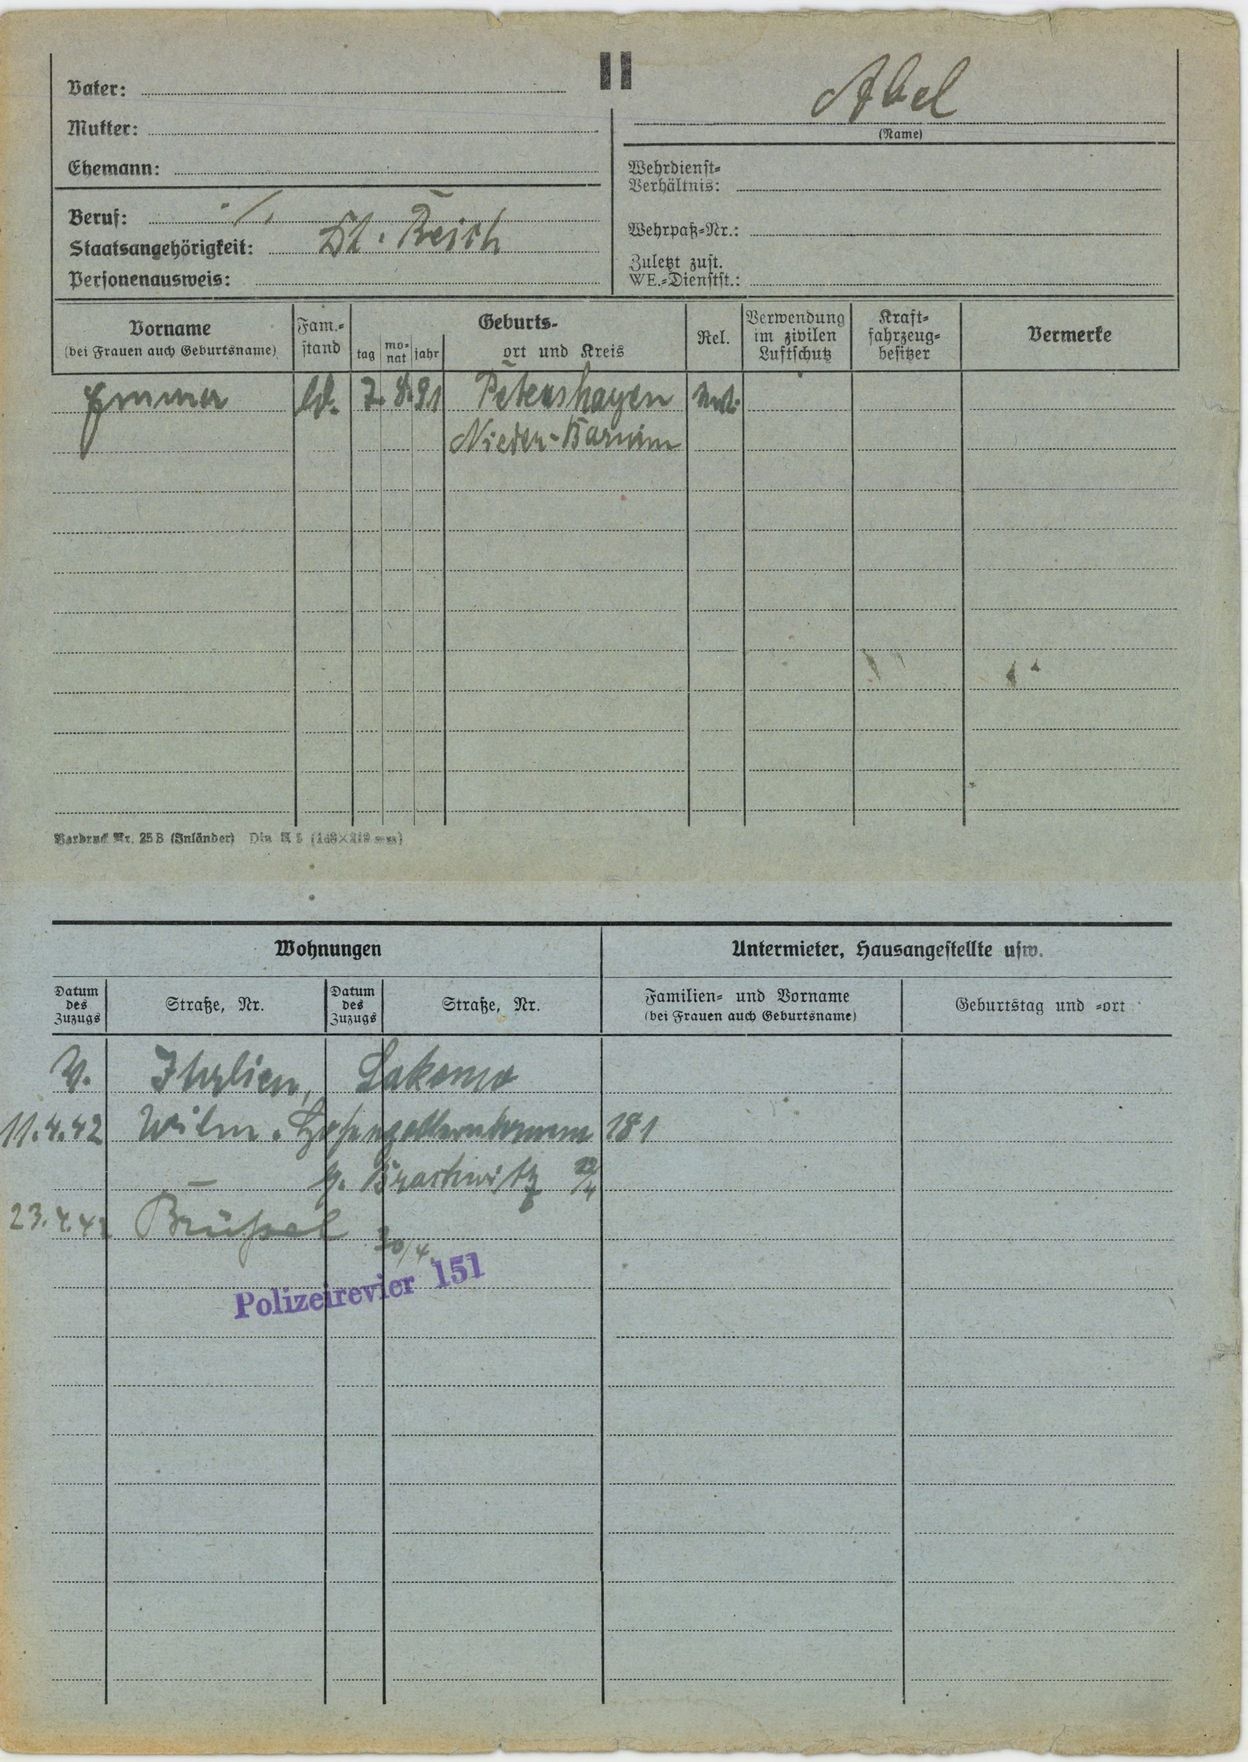
Abel